Question: What is the name of the tenant mentioned in the document?
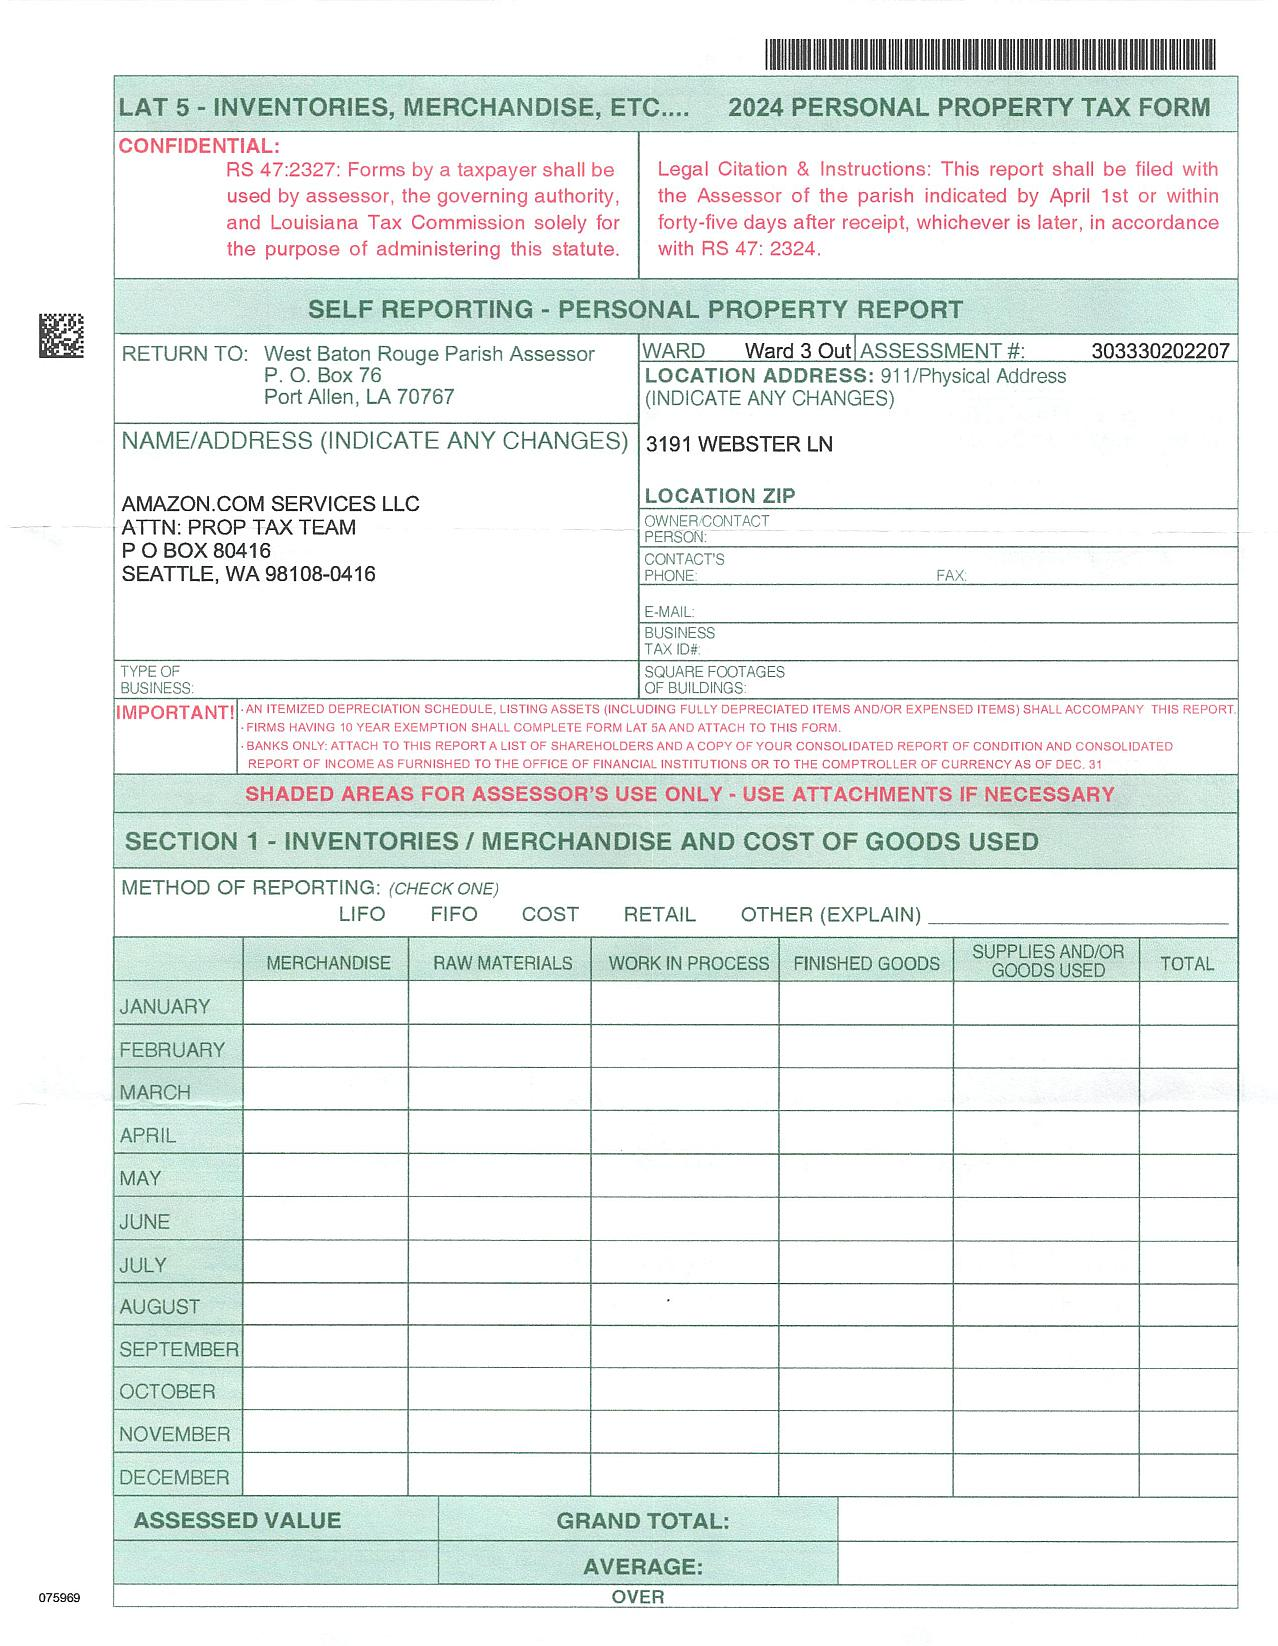
Answer: "AMAZON.COM SERVICES LLC"